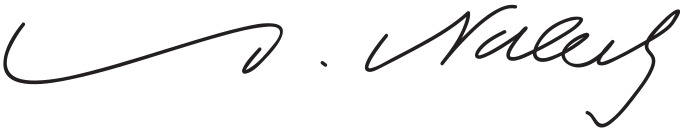
Signature of: alfred nobel